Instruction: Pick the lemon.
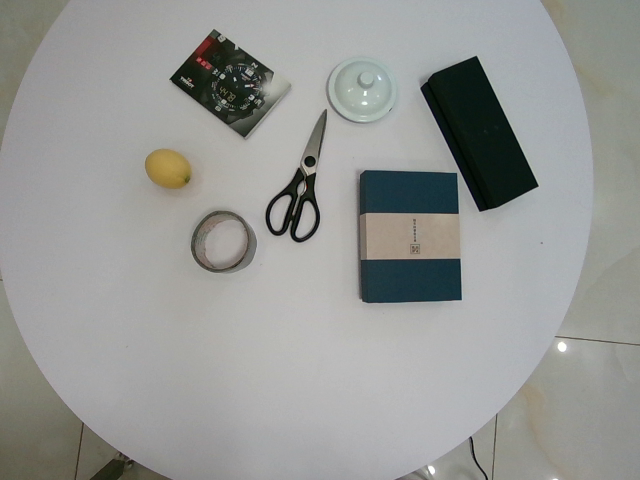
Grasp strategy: vertical